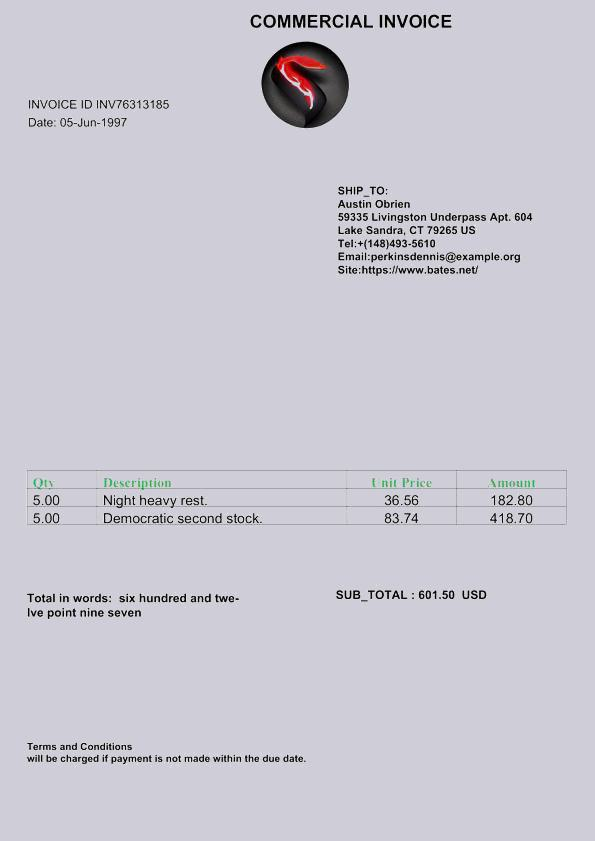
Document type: Invoice